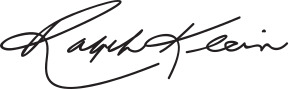
Signature of: ralph klein